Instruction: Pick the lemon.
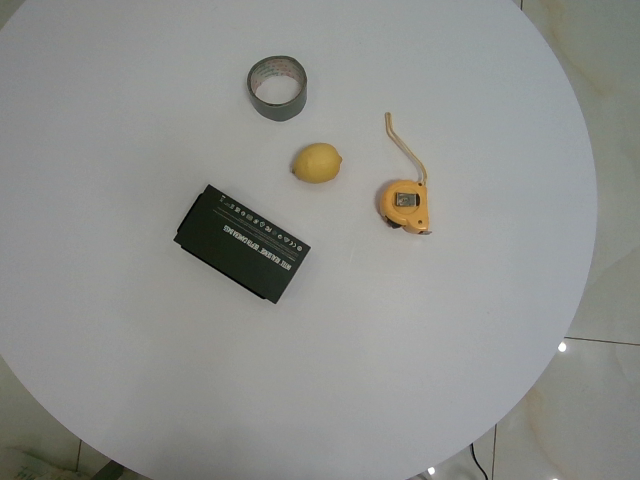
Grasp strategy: vertical